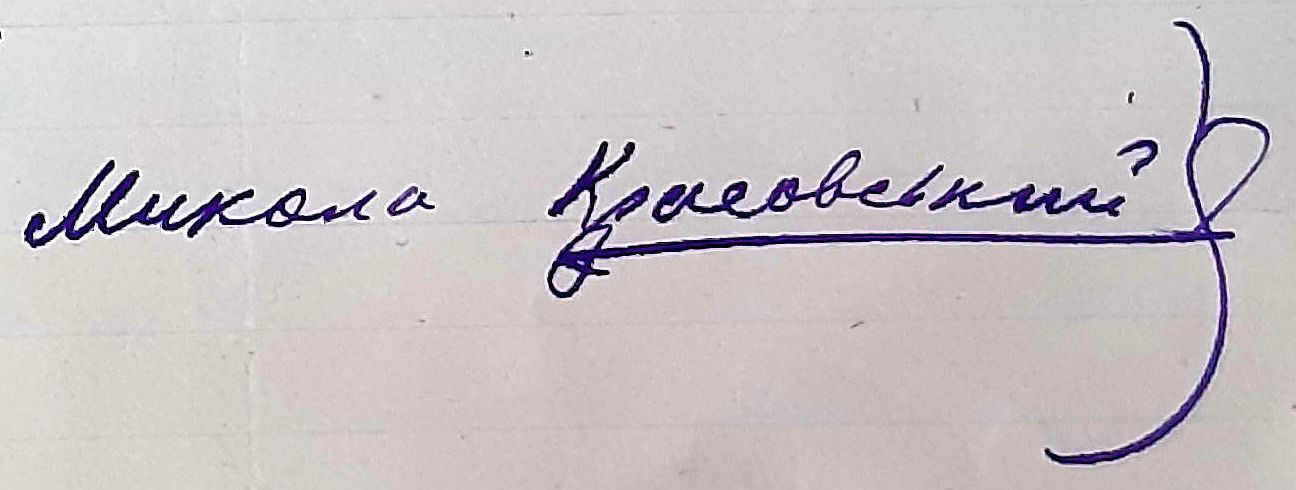
Signature of: nikolai krasovsky